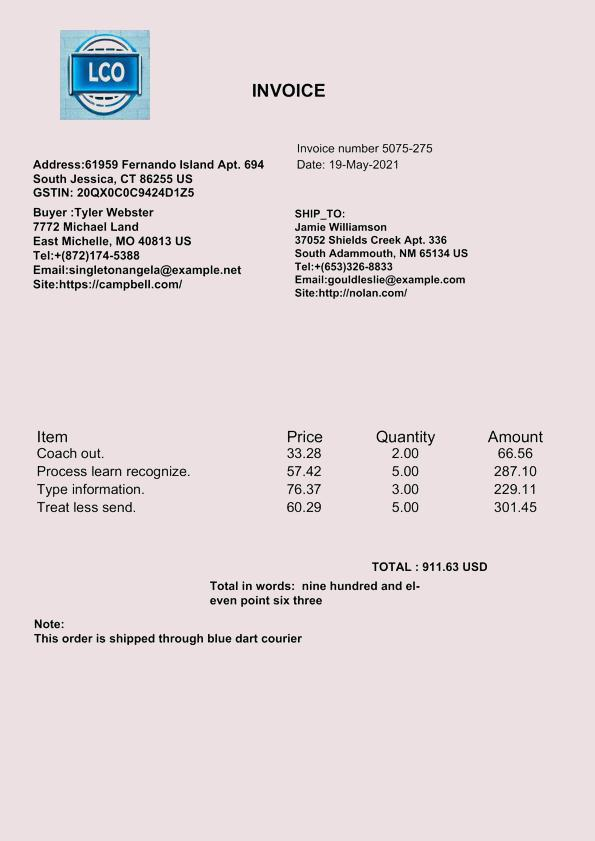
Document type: Invoice